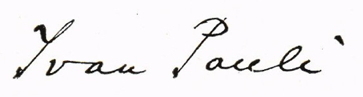
Signature of: ivan pauli